Question: What was observed in the imaging?
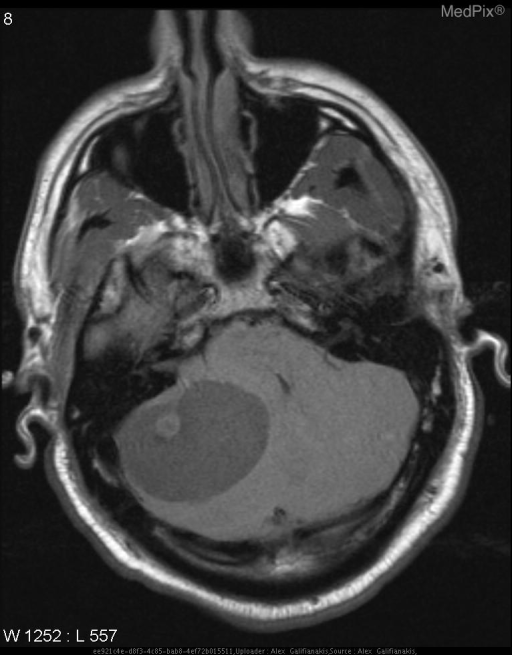
Answer: The imaging shows CT: Large cystic mass in the right cerebellar hemisphere with rounded mural soft tissue nodule.
MR: Cystic right cerebellar hemisphere mass with enhancing mural nodule. Fluid signal mass in the right cerebellar hemisphere with mural nodule..